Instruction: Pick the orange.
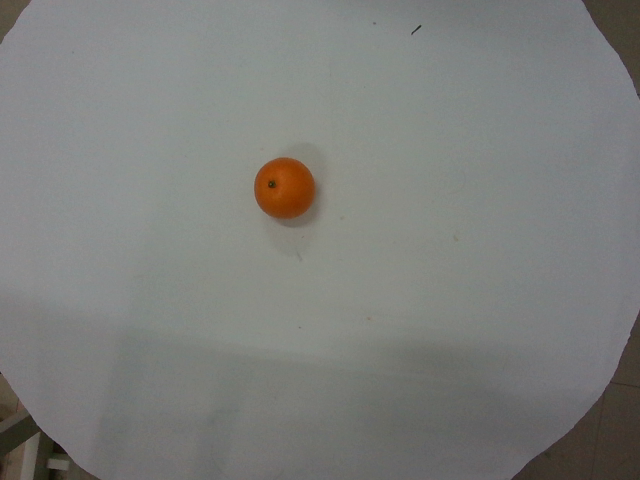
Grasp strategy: vertical